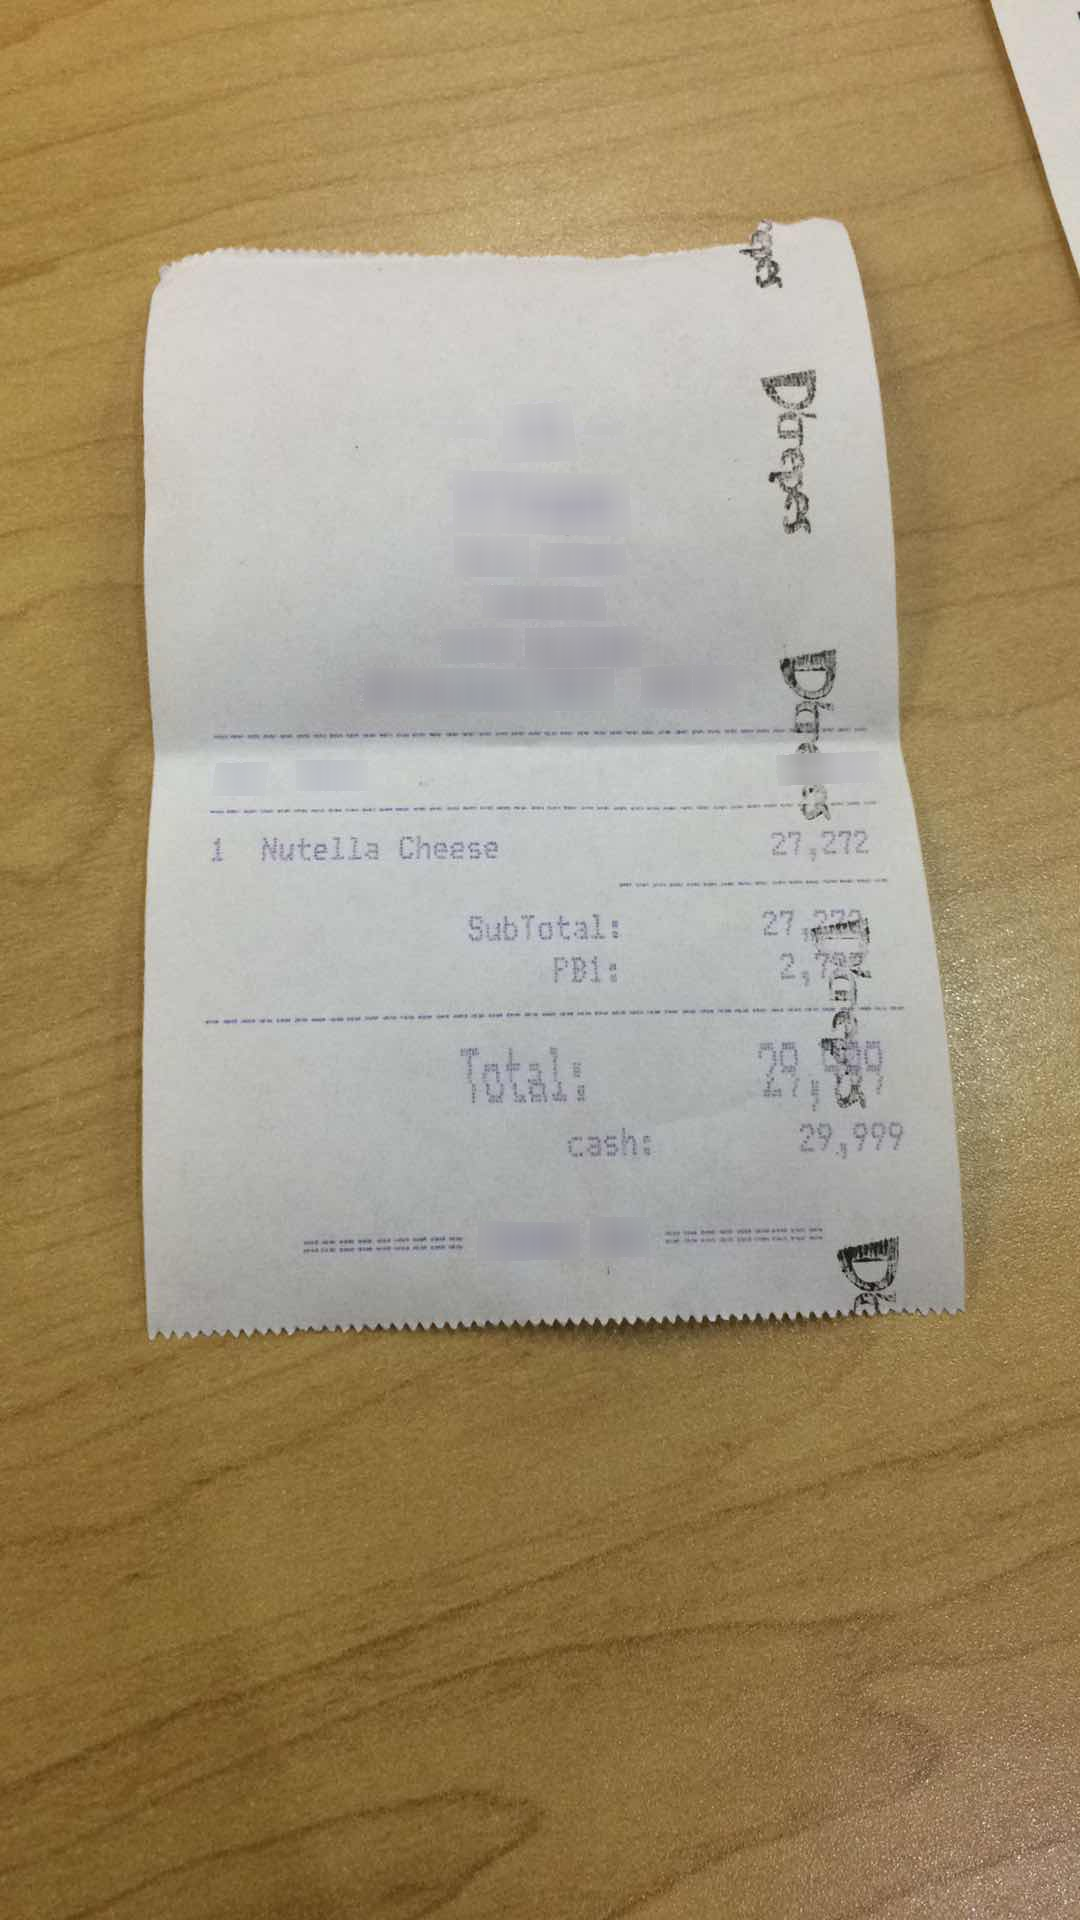
Number of items: 3
Subtotal: 27,272
Tax: 2,727
Total: 29,999
OCR text regions:
text: 1
text: Nutella
text: Cheese
text: 27,272
text: SubTotal:
text: 27,272
text: PB1:
text: 2,727
text: Total:
text: 29,999
text: cash:
text: 29,999